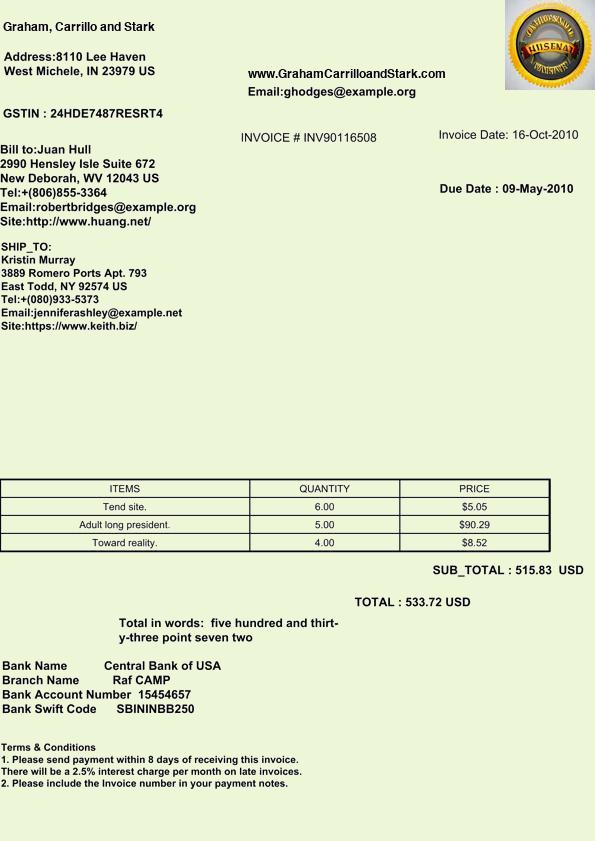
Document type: Invoice